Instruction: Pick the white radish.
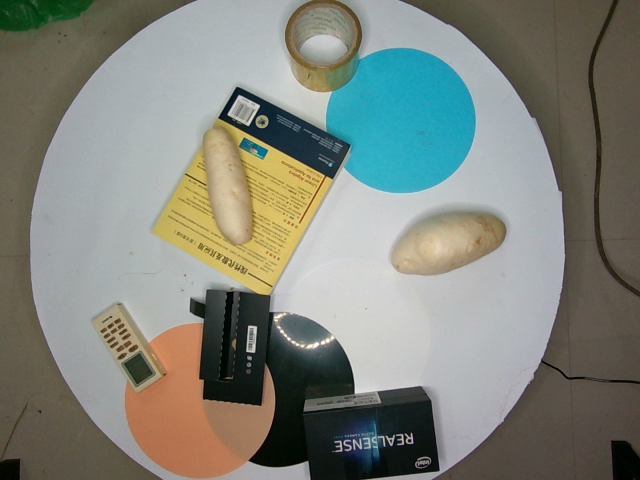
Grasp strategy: vertical